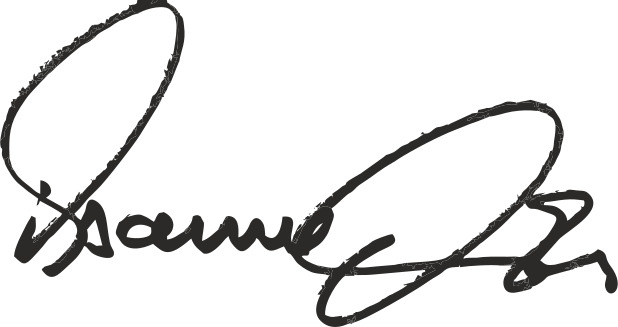
Signature of: susanne uhlen